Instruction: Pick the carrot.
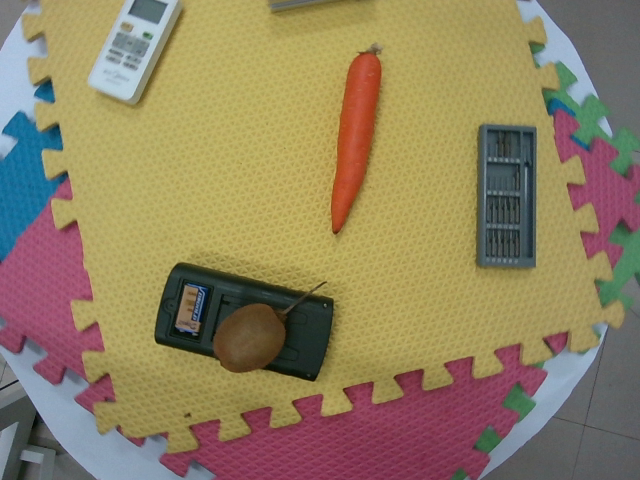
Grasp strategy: vertical